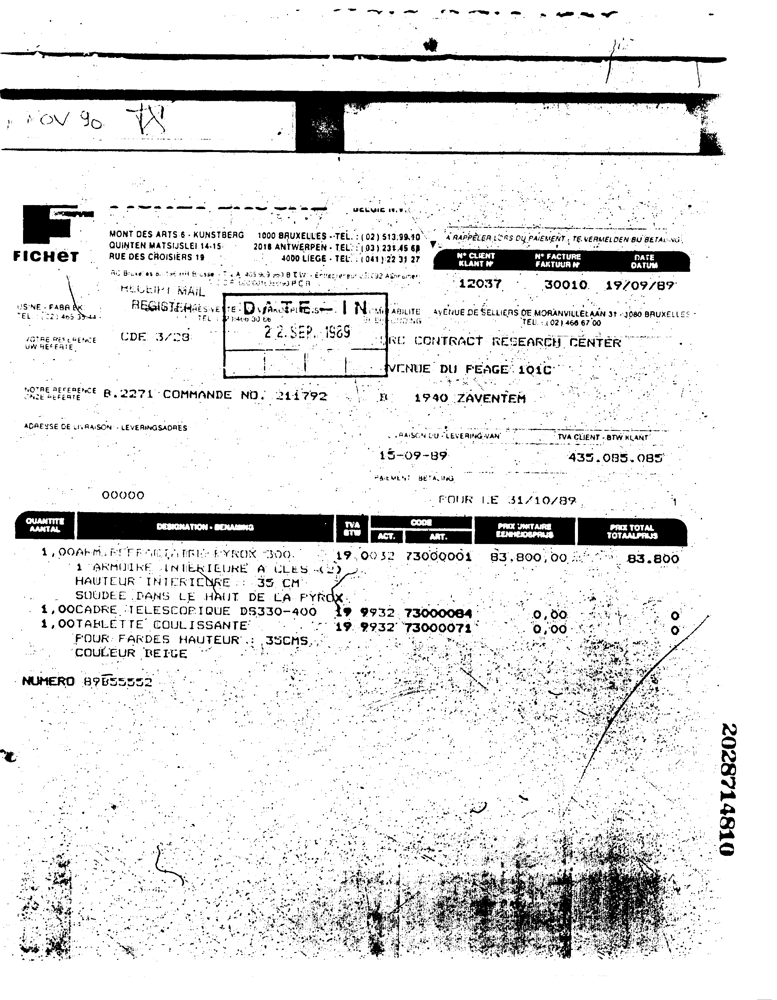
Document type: Invoice